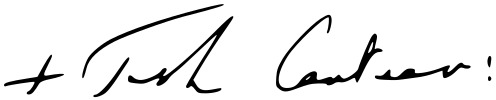
Signature of: justin welby